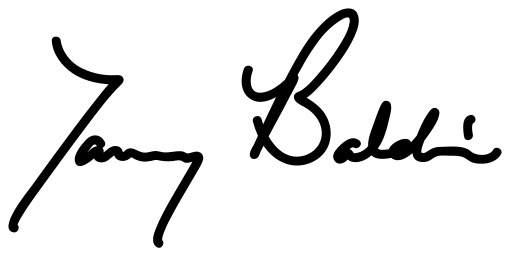
Signature of: tammy baldwin